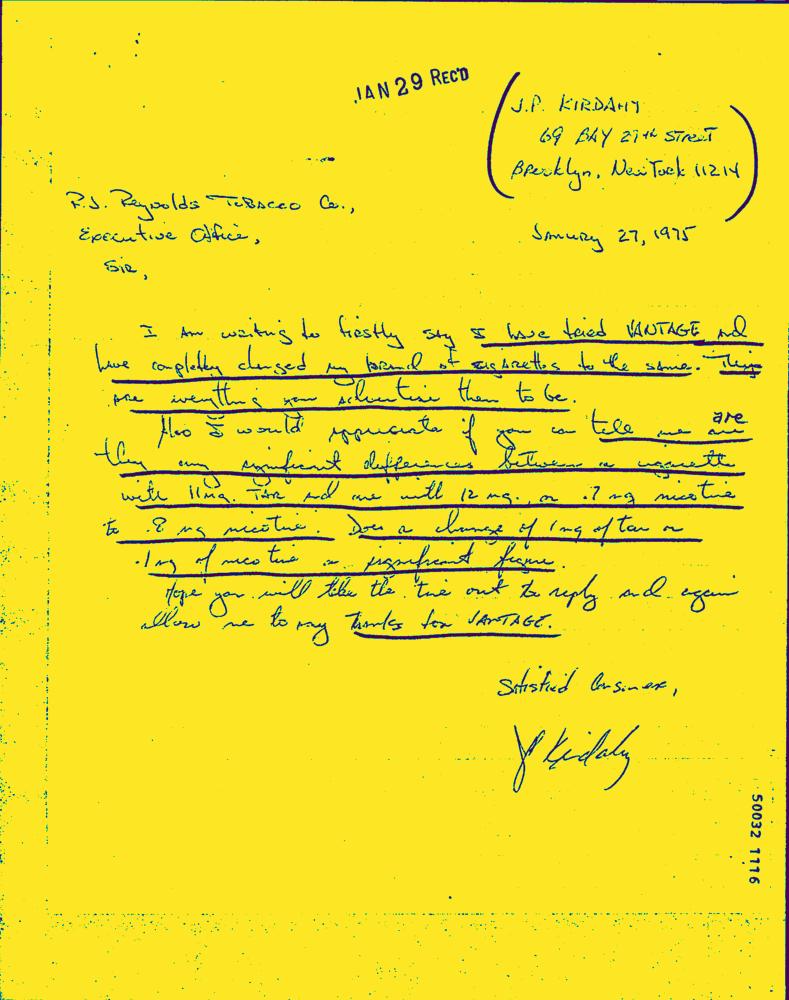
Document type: Hand-Written